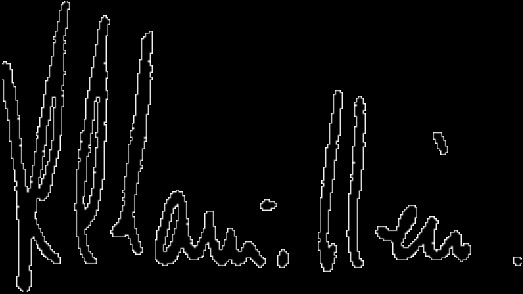
Signature of: louis c camilleri